Question: Which state is mentioned in the document?
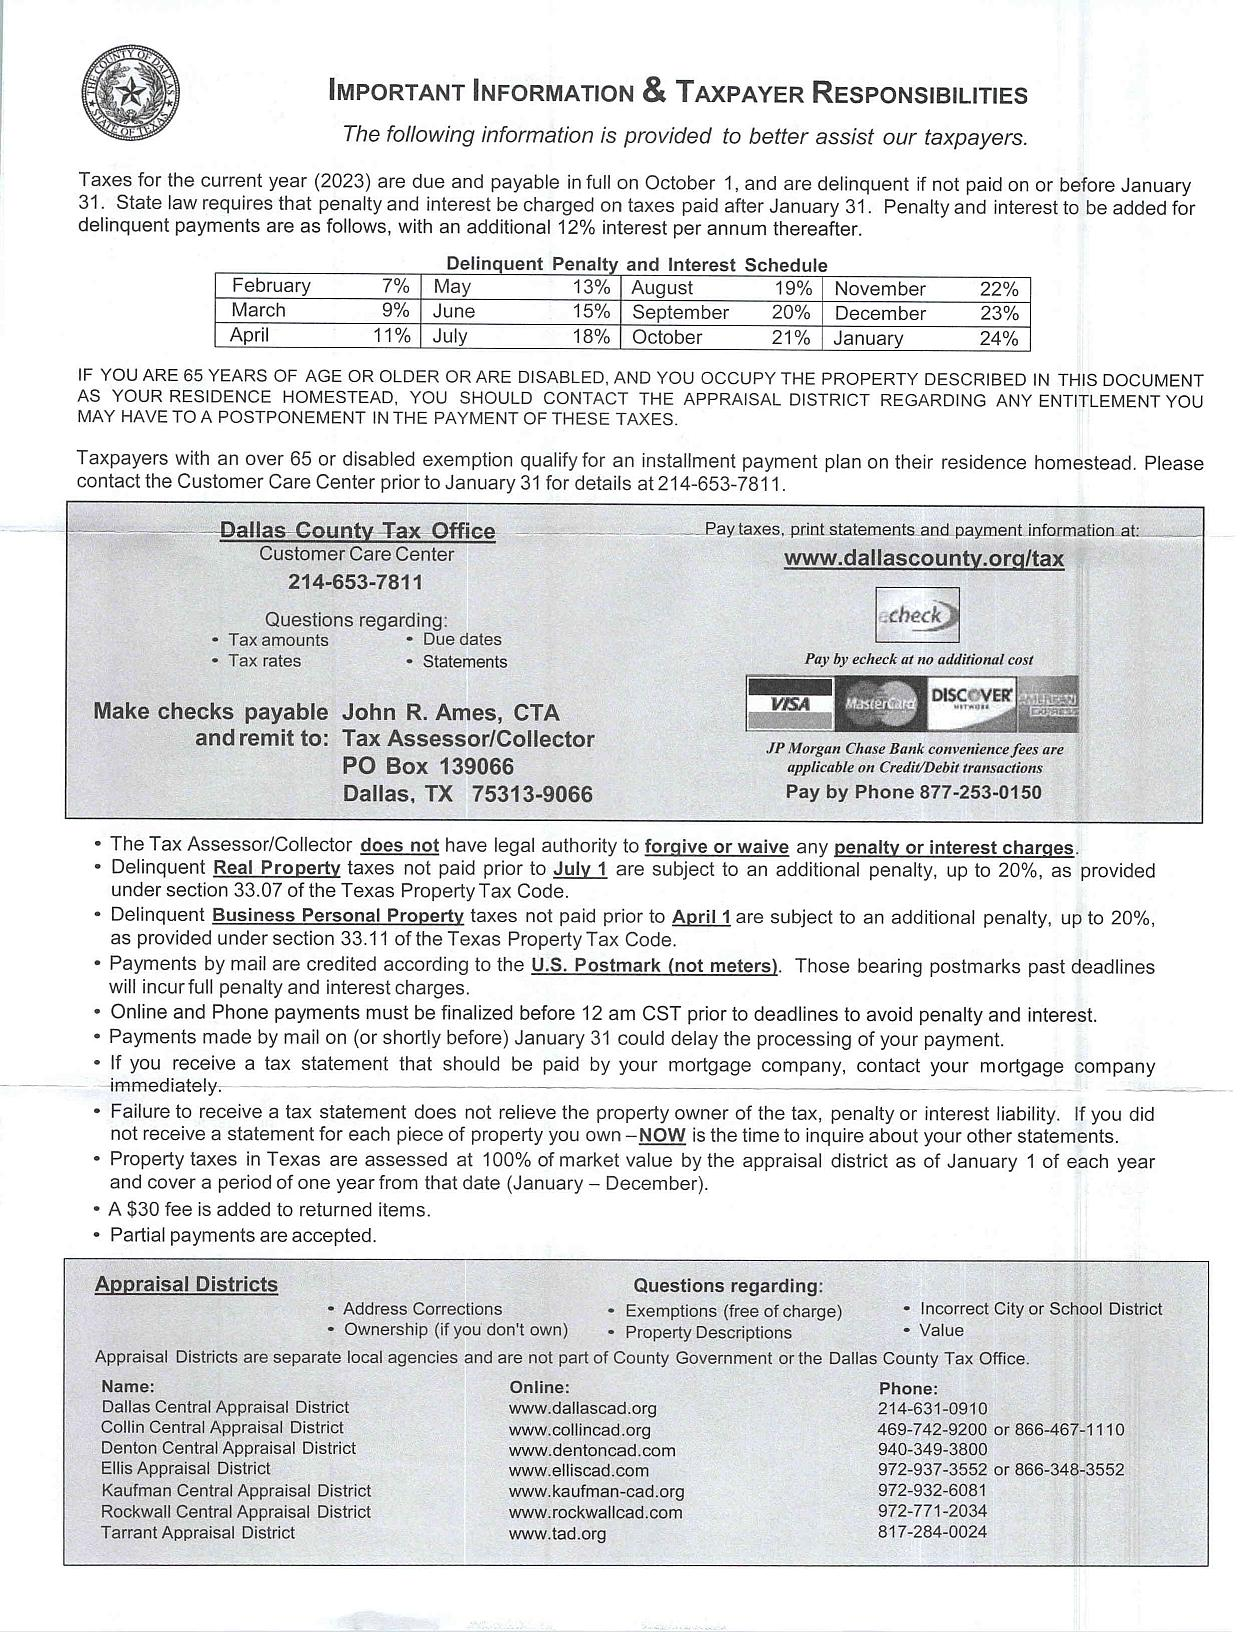
Answer: "Texas"